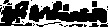
Signature of: r bruce ricketts